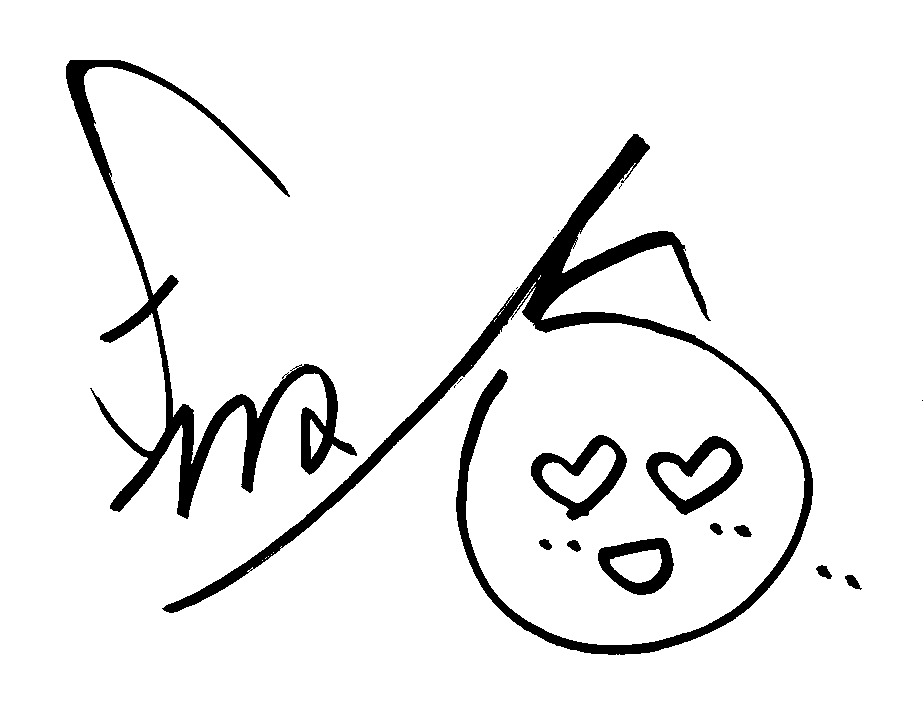
Signature of: ena koume